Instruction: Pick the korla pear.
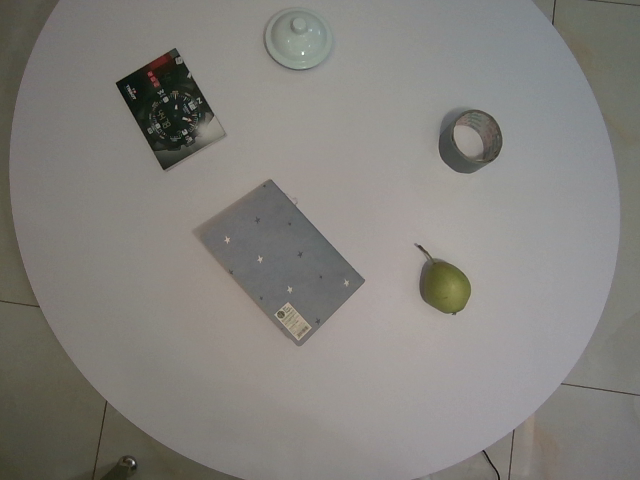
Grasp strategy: vertical